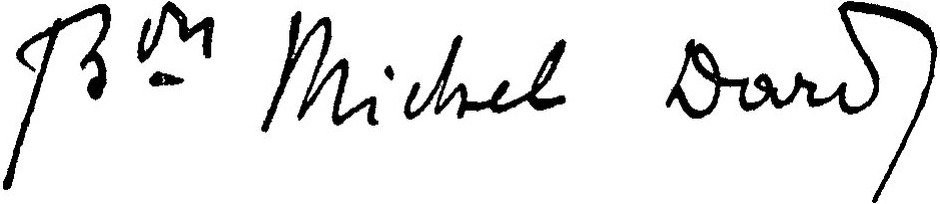
Signature of: michel dard